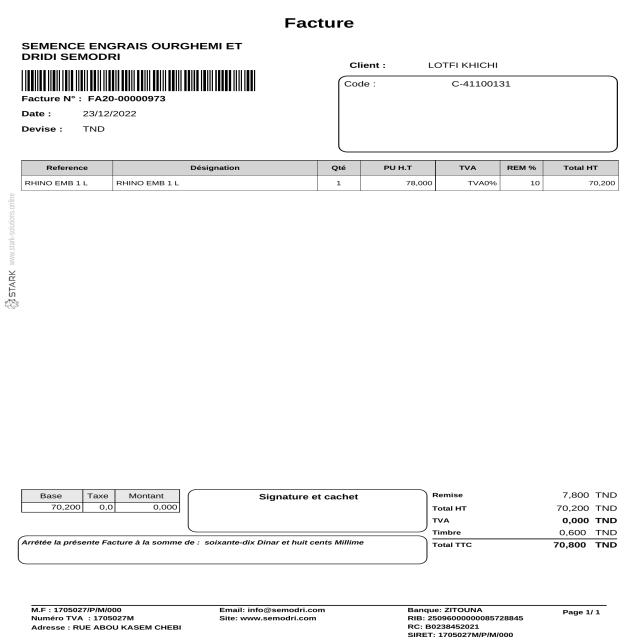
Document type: Invoice